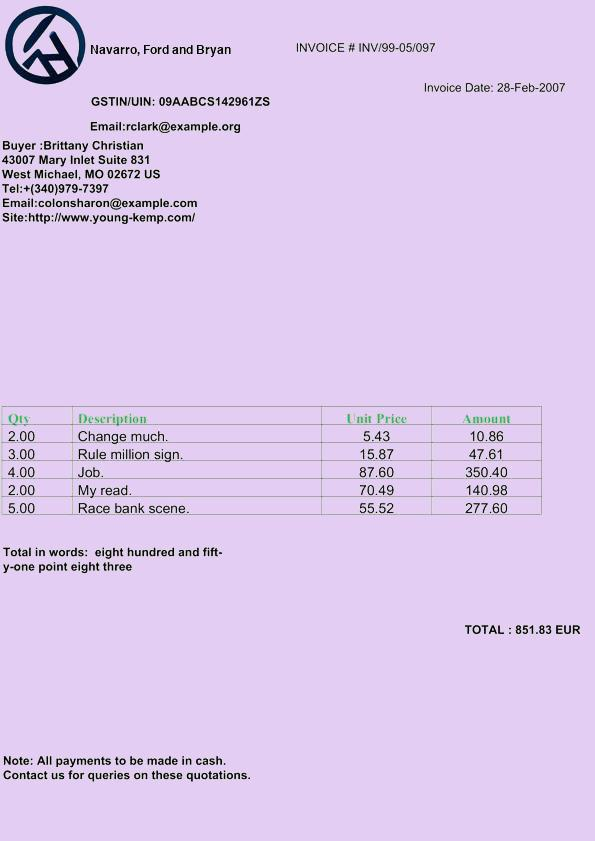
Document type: Invoice